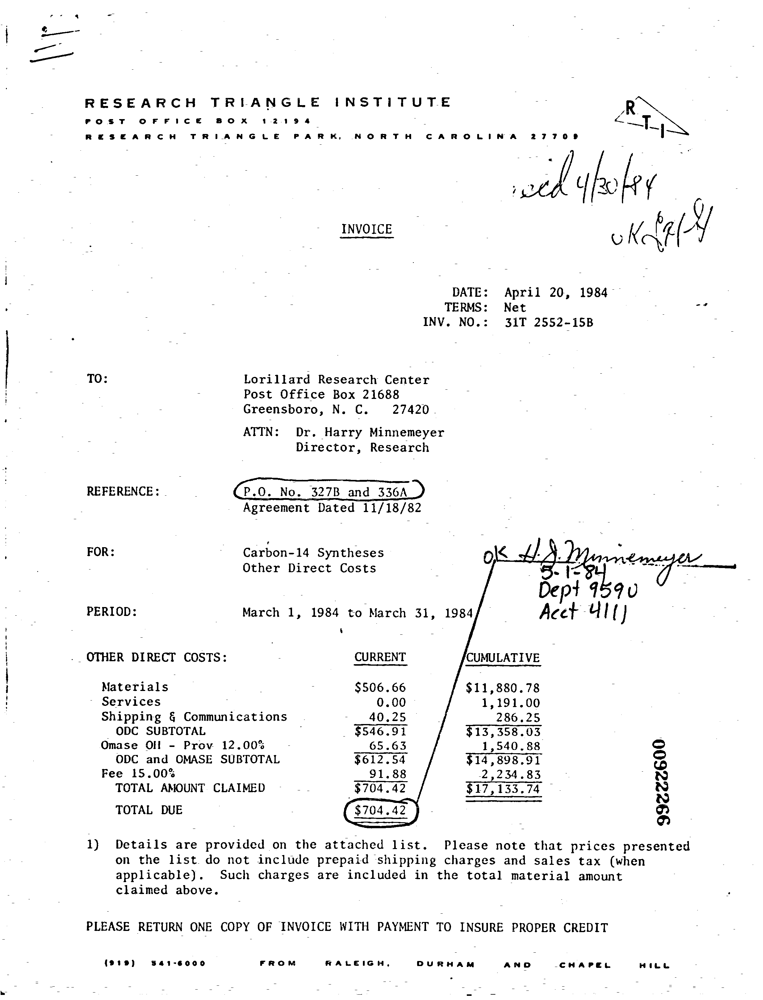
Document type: Invoice